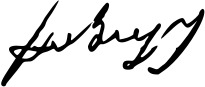
Signature of: chabua amirejibi